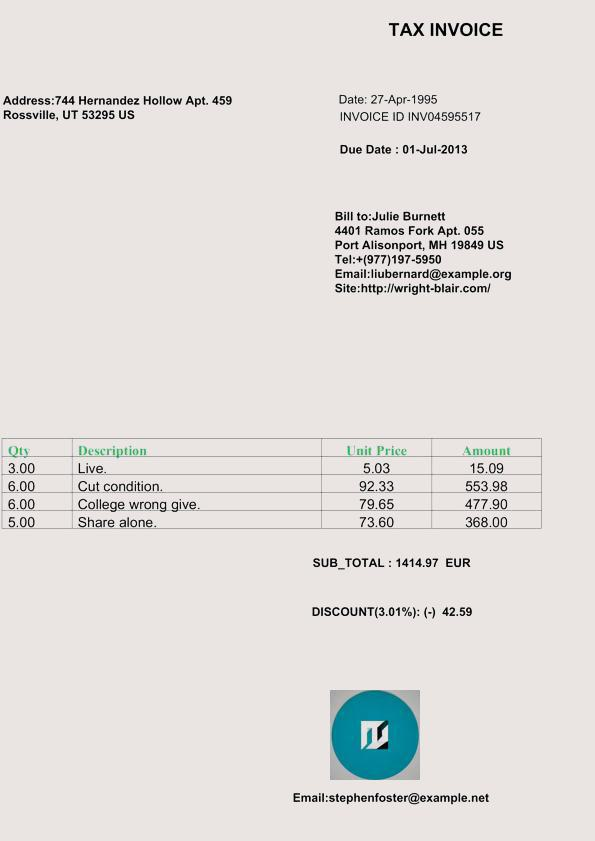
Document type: Invoice